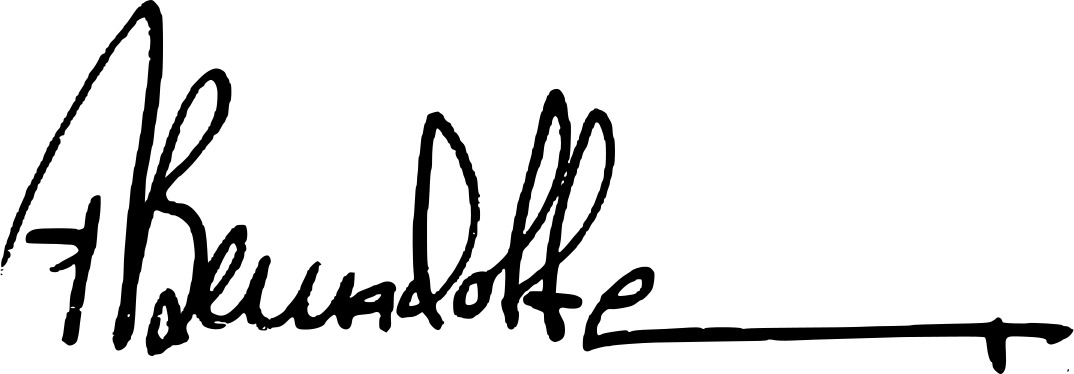
Signature of: folke bernadotte